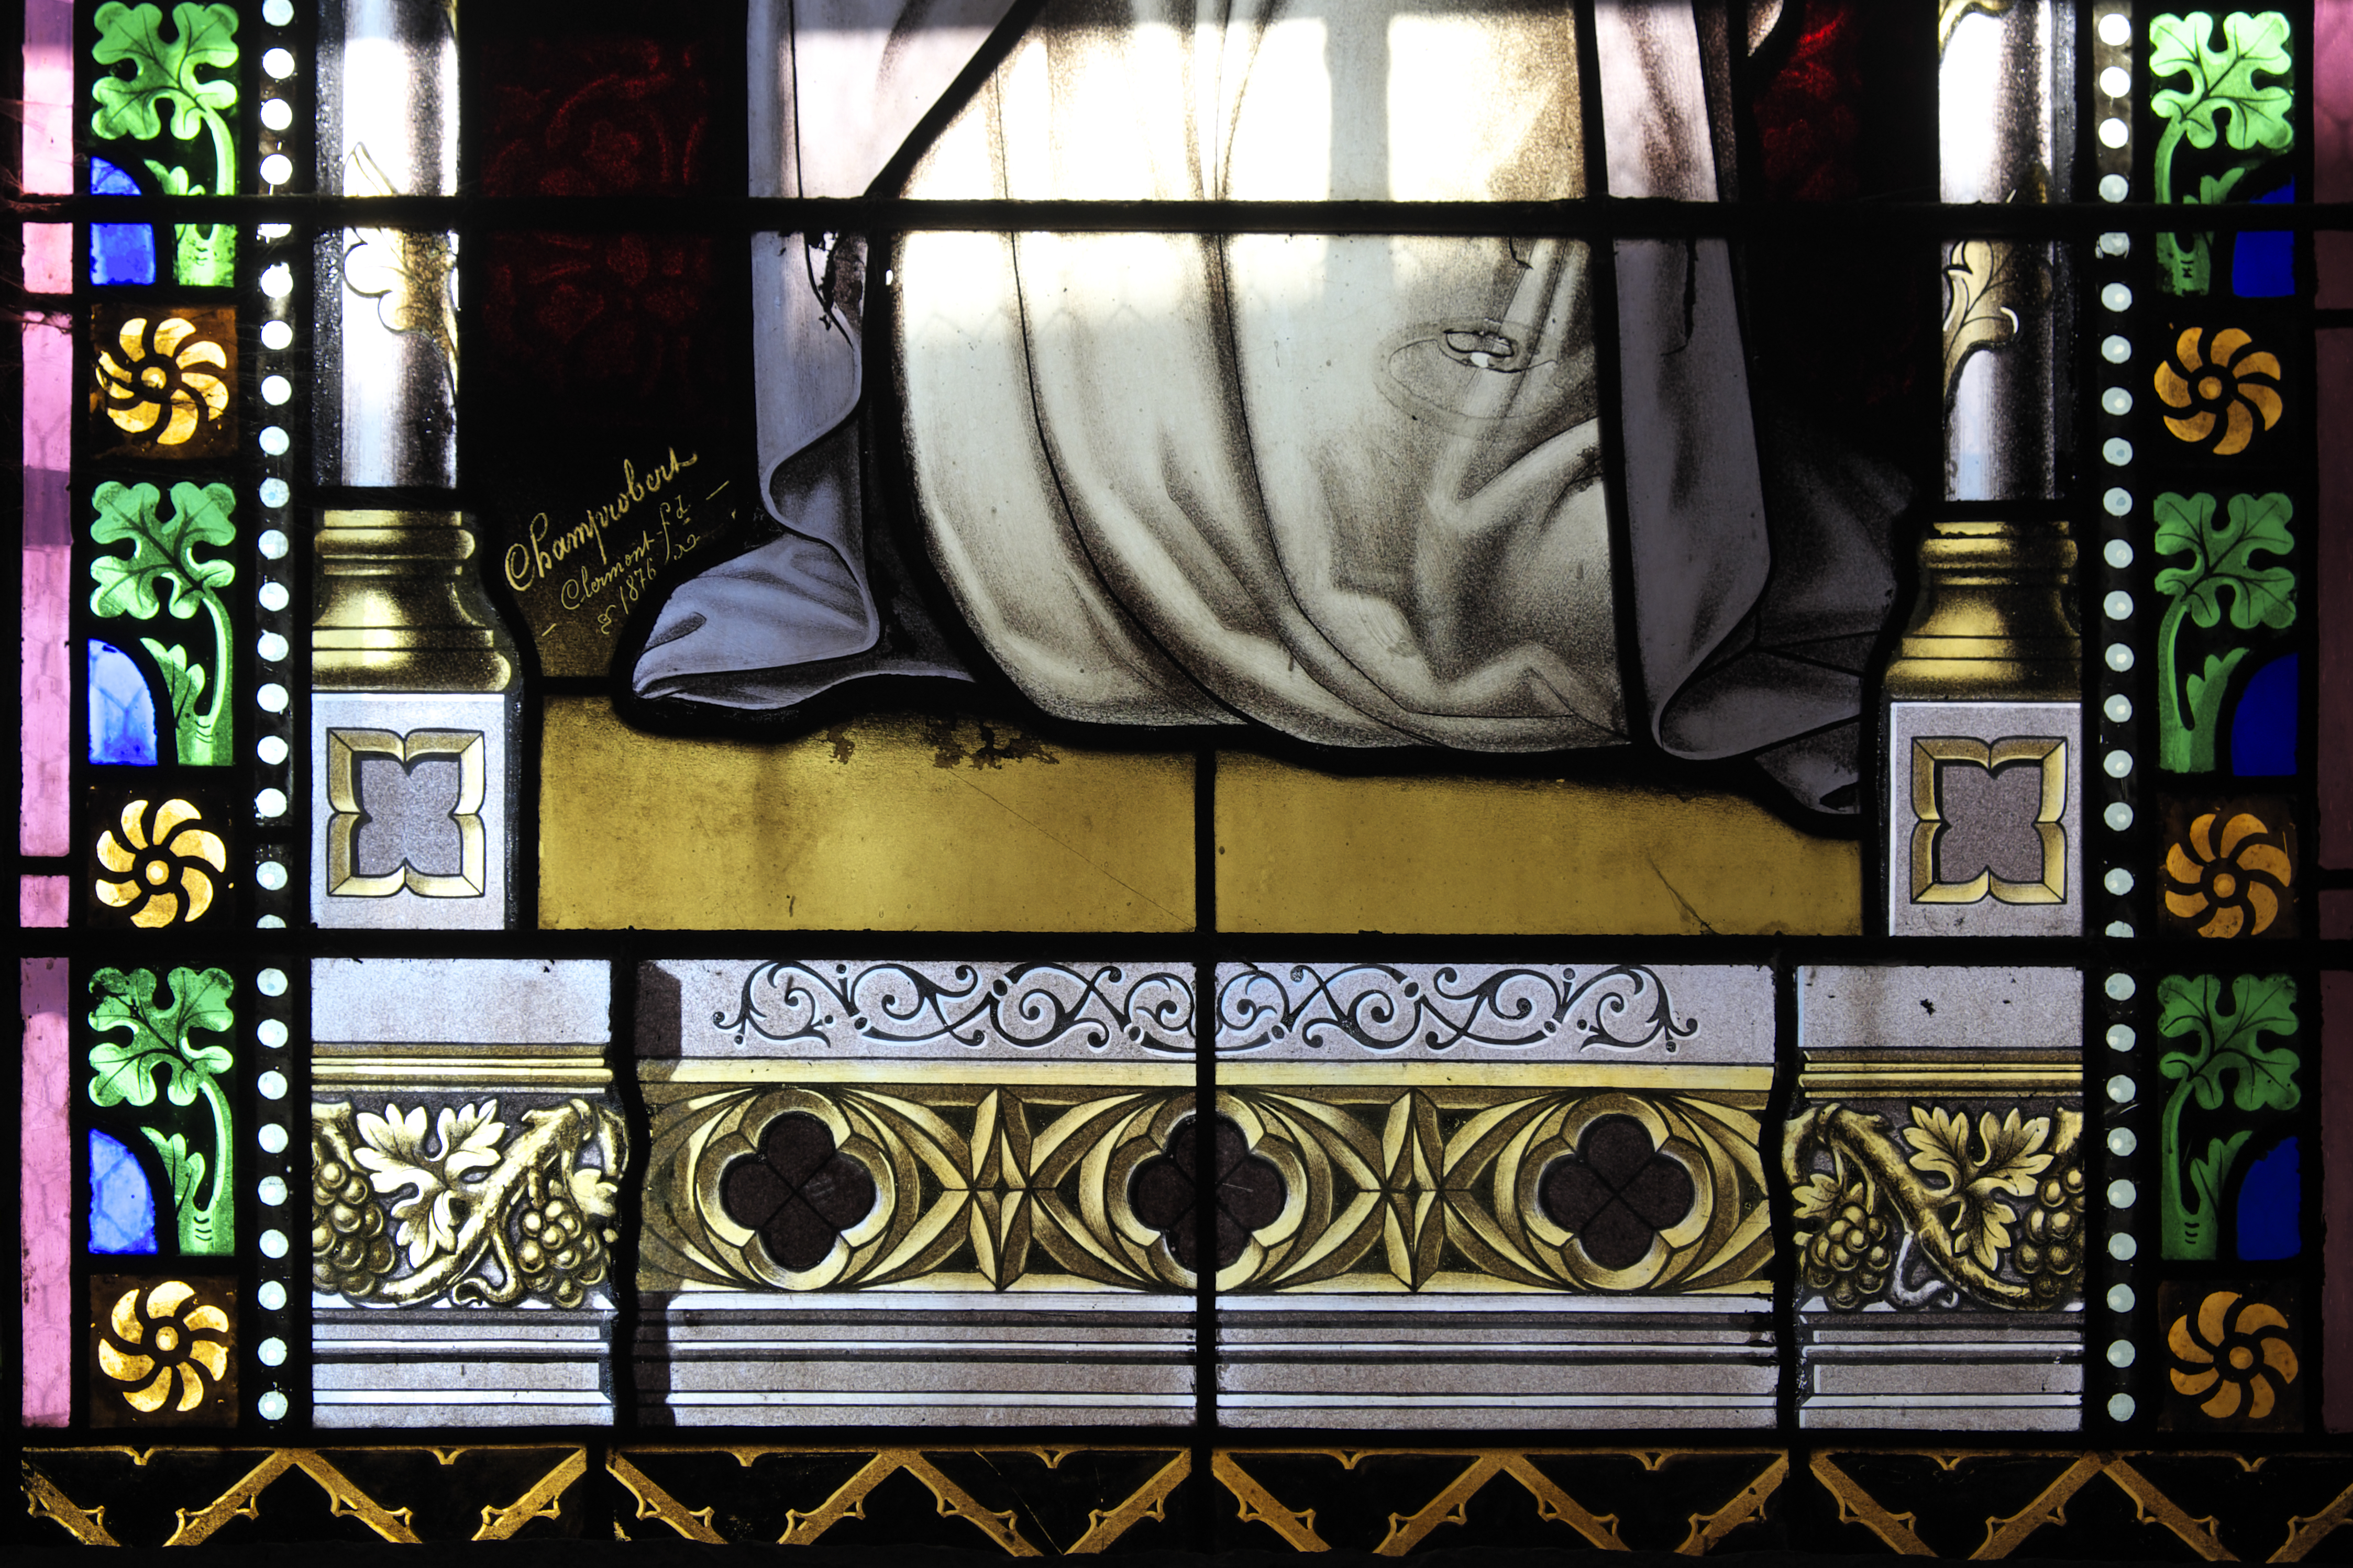
Signature of: antoine champrobert